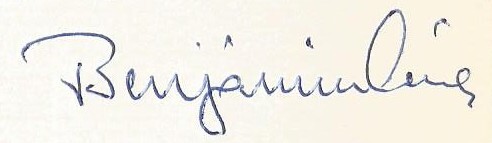
Signature of: lászló benjámin